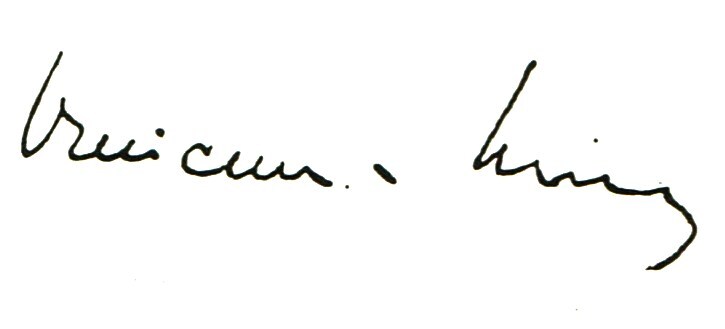
Signature of: vinícius de moraes